Question: What is the assessed value of the property as noted in the document?
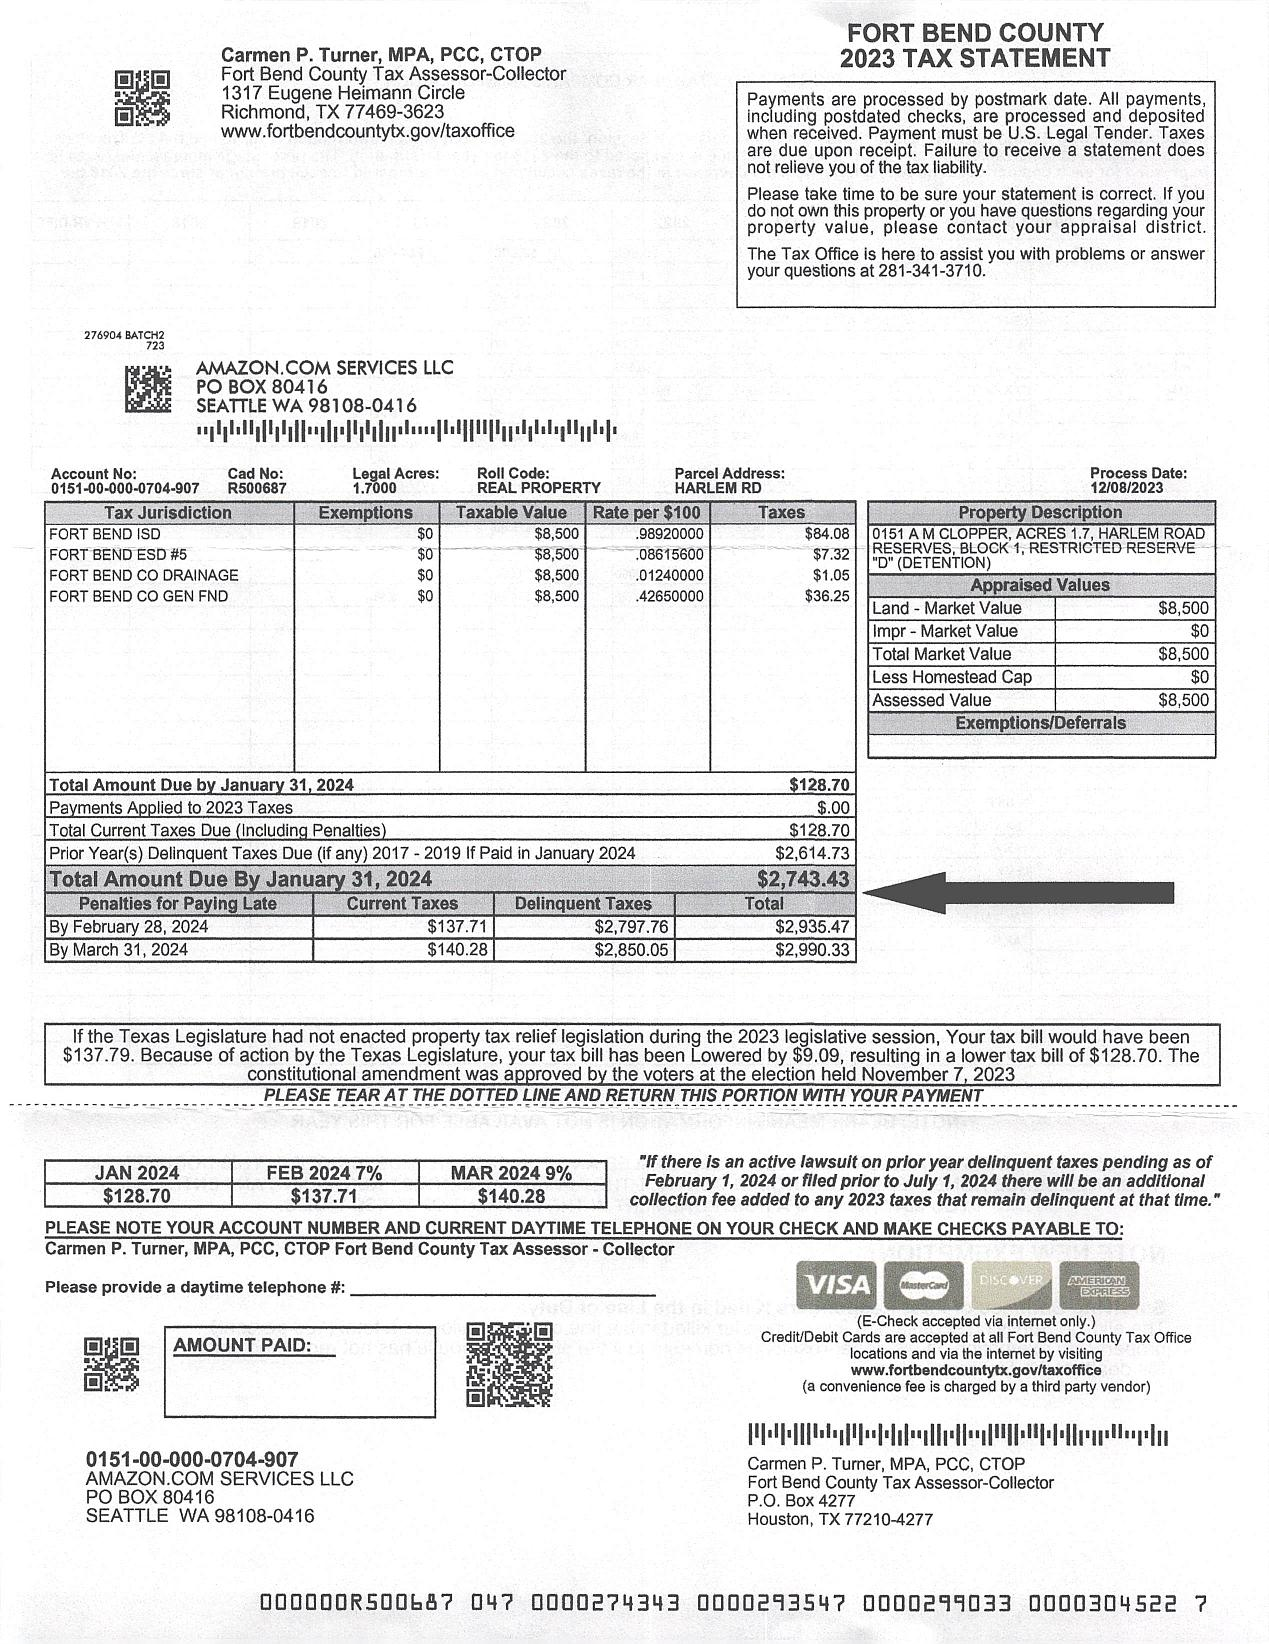
Answer: "$8,500 "